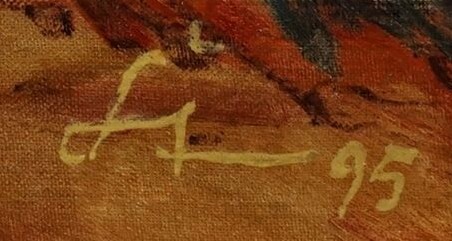
Signature of: otakar štembera